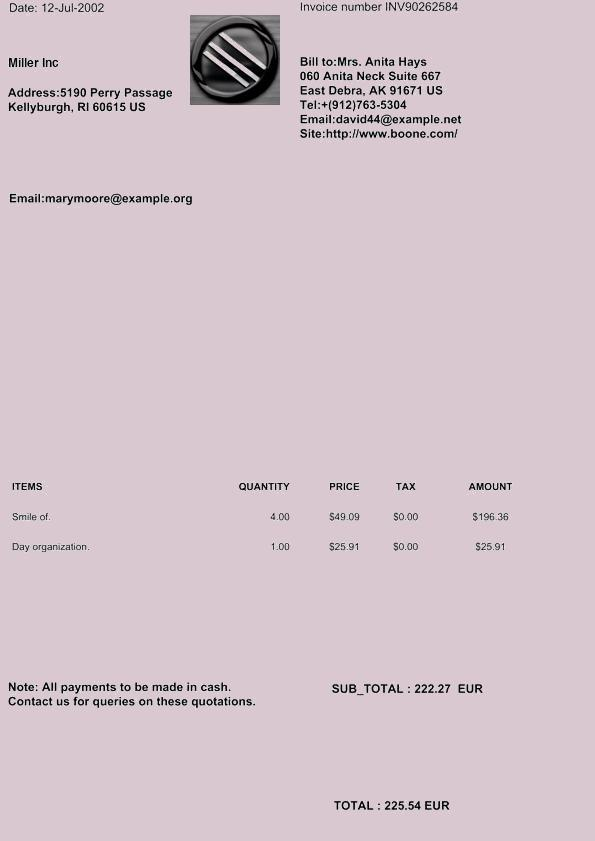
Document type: Invoice